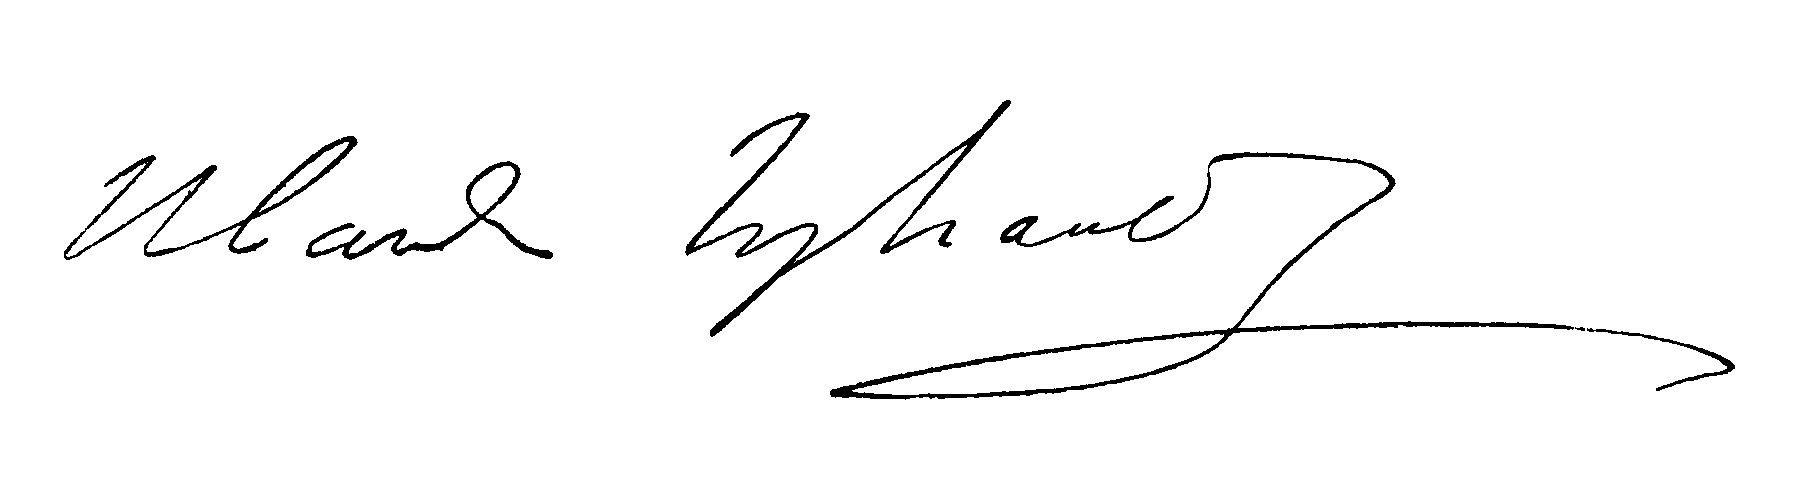
Signature of: ivan krylov